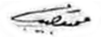
Signature of: mohamed naguib